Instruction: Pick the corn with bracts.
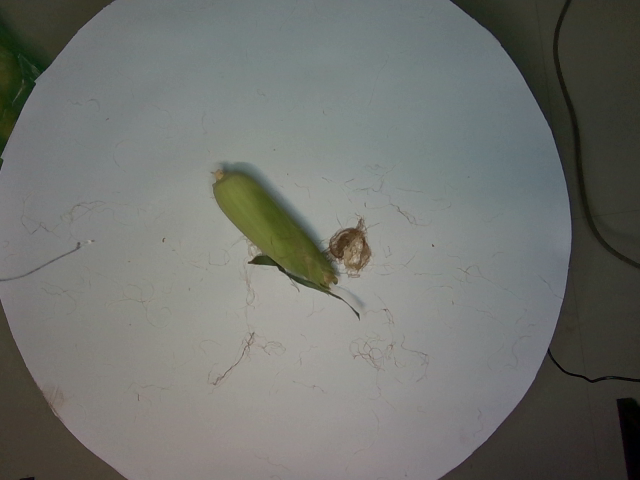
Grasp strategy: vertical